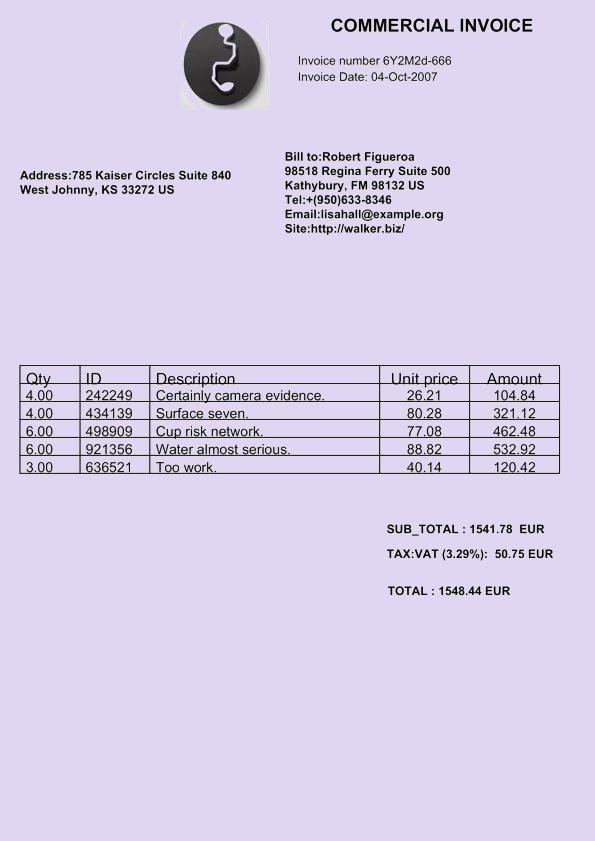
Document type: Invoice